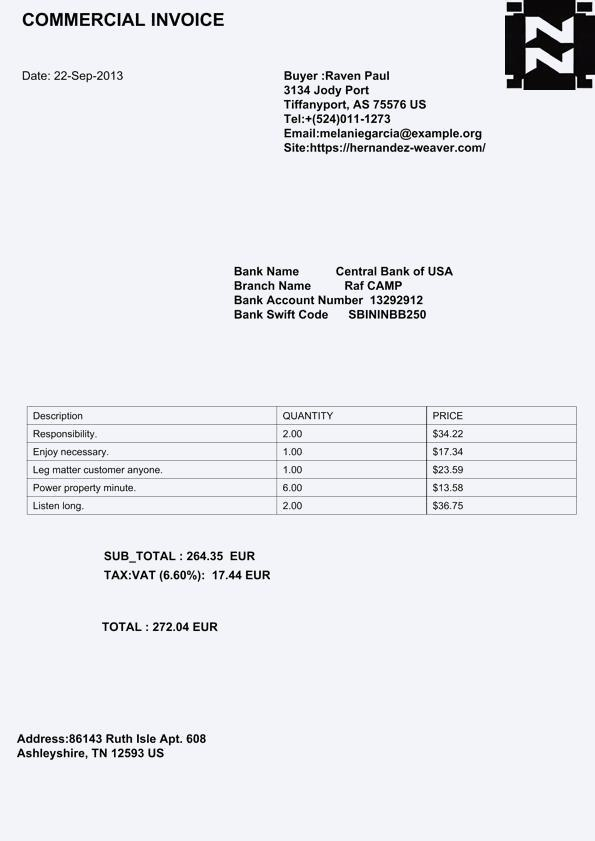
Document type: Invoice